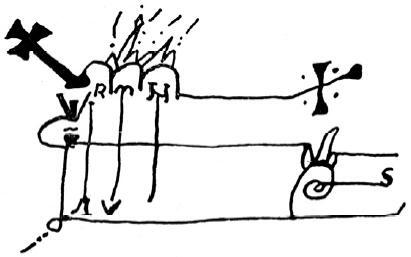
Signature of: raymond of burgundy